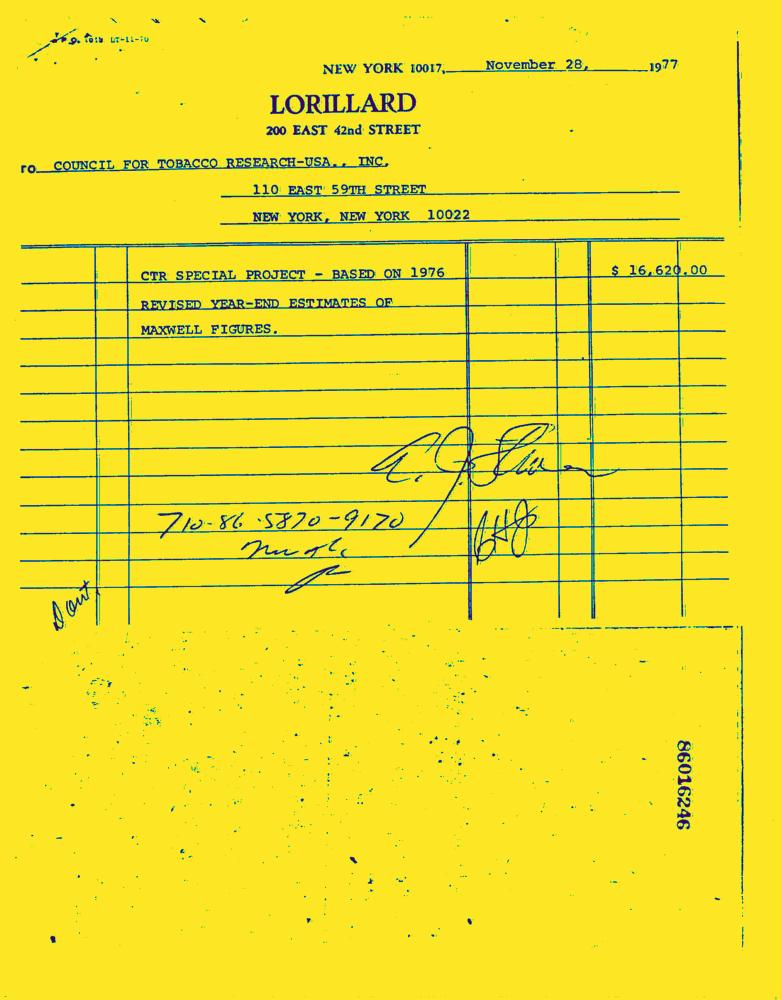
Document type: Invoice-Doc